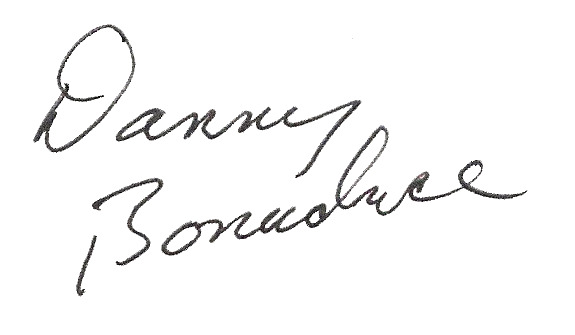
Signature of: danny bonaduce